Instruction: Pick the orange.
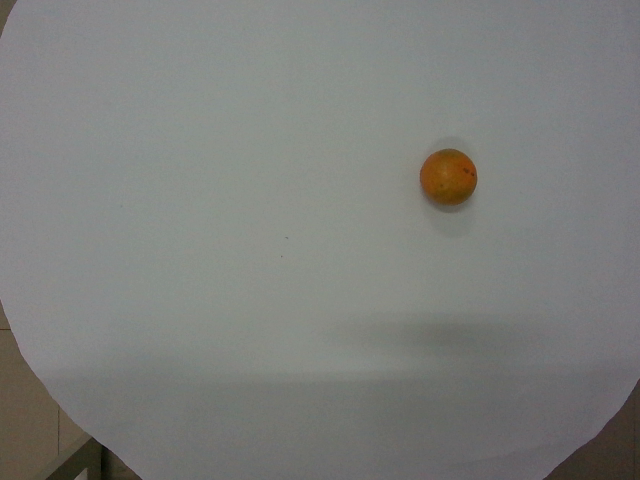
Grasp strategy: vertical